Question: Talk about the condition:
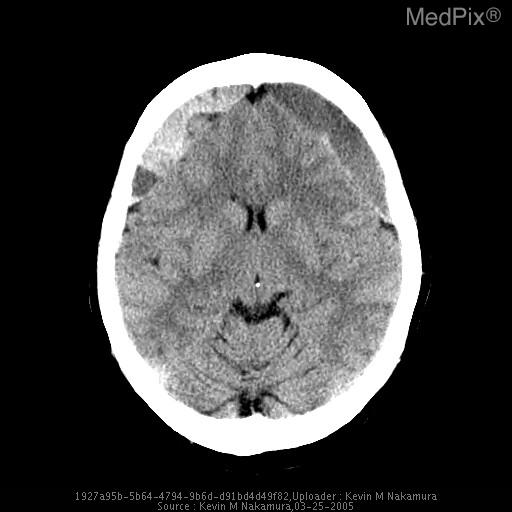
Answer: The disease is discussed as: Subdural hematomas are usually from the venous vasculature, and are often specifically as a result of tearing the cortical veins that bridge the subdural space en route to the dural sinuses.  Because the inner dural layer and the arachnoid are not firmly attached the bleeding can spread over a large area and can form a distinctive crescent shape.

These extra-axial bleeds are often the result of blunt trauma that causes the brain to shift rapidly within the skull.  Typically, it is the older population where these are most common, because cerebral atrophy can lead to more room for the brain to move, and more stress placed upon the bridging veins.  Another unique characteristics of subdural hematomas is that they will not cross the dural reflections formed by the falx cerebri and tentorim (they will cross sutural margins which helps differentiate subdual from epidural bleeds).   Also, a subdual bleed can be chronic with episodes of rebleeding which leads to a layering of blood as new bleeding occurs and old blood is being absorbed called a hematocrit effect.